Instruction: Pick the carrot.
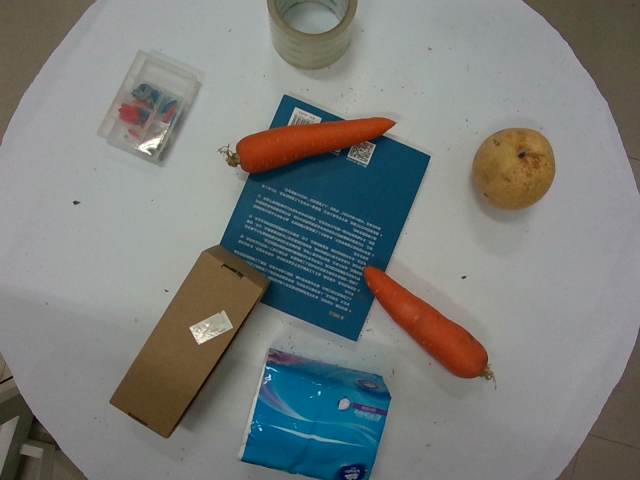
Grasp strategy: vertical